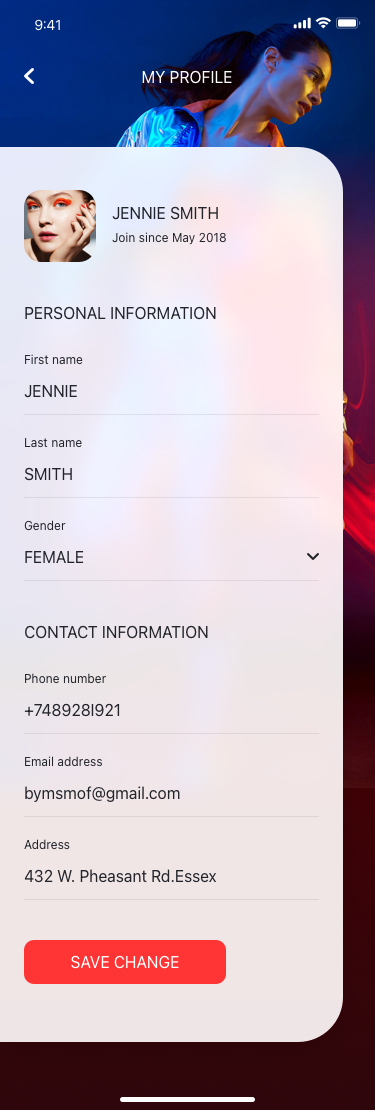
Text in this UI design:
Join since May 2018
First name
JENNIE
Phone number
+748928I921
Email address
bymsmof@gmail.com
Address
432 W. Pheasant Rd.Essex
Last name
SMITH
Gender
FEMALE
JENNIE SMITH
PERSONAL INFORMATION
CONTACT INFORMATION
SAVE CHANGE
MY PROFILE